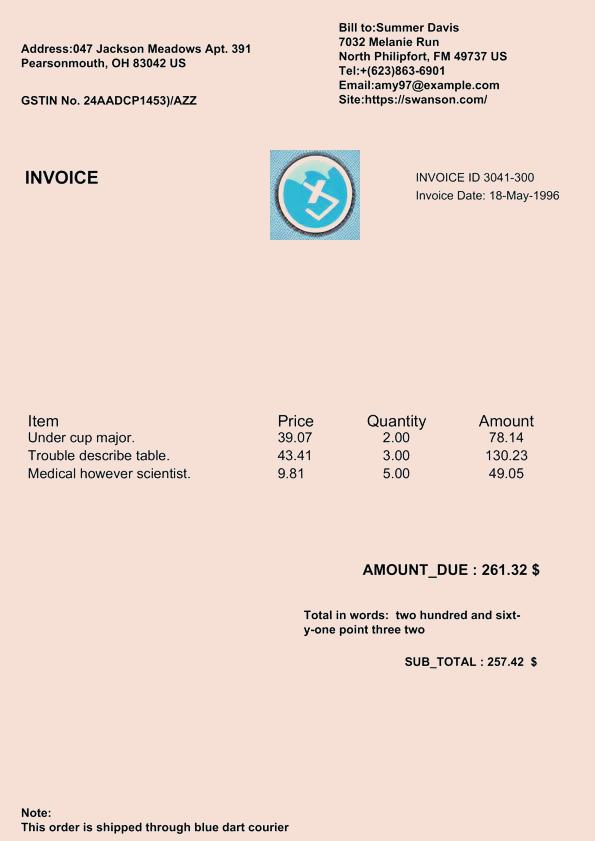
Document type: Invoice